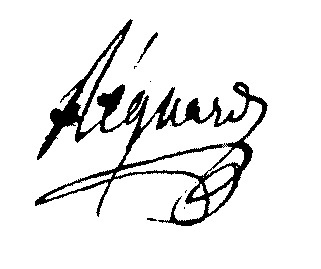
Signature of: gaspard regnard